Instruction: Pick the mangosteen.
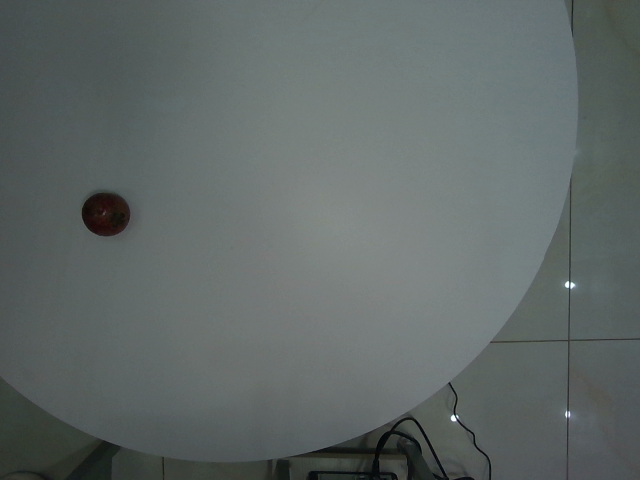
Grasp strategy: vertical